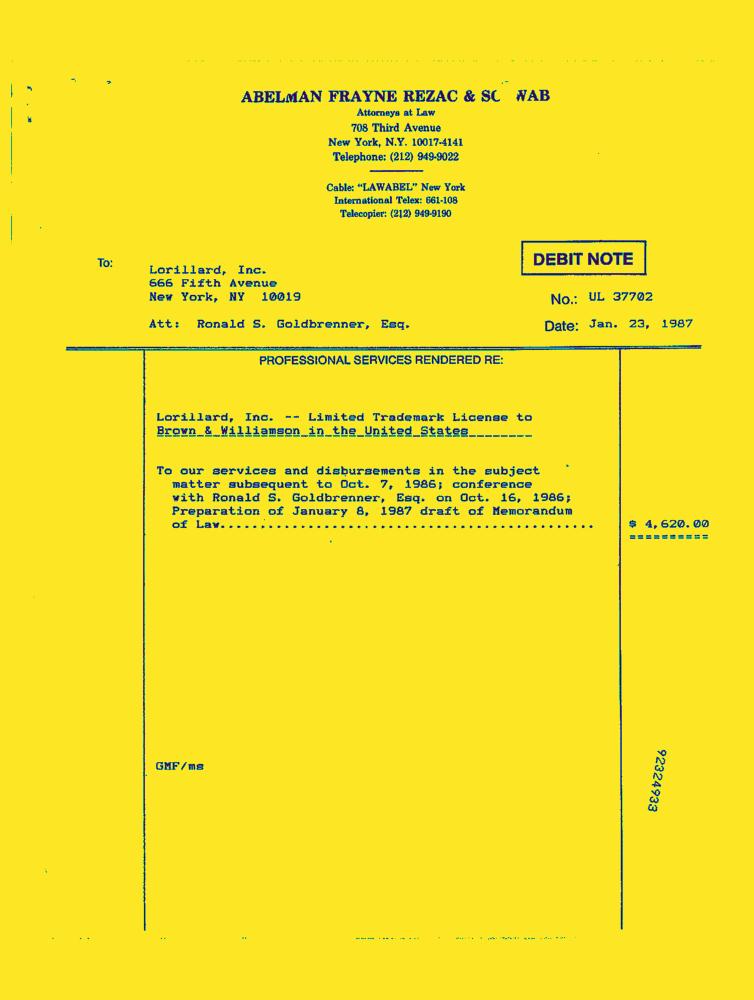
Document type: Invoice-Doc